Question: In what way does the history help explain the case?
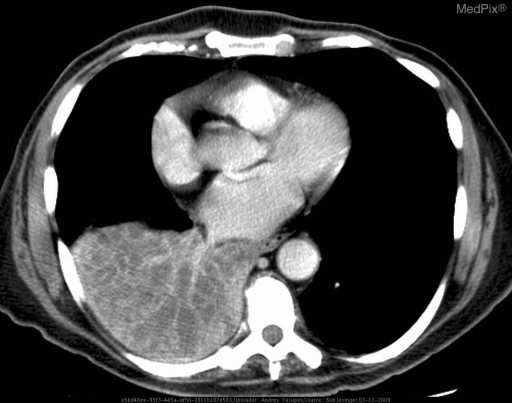
Answer: The patient's history of 67-year-old Irish woman who presents with cough and worsening shortness of breath. is key in understanding the case.